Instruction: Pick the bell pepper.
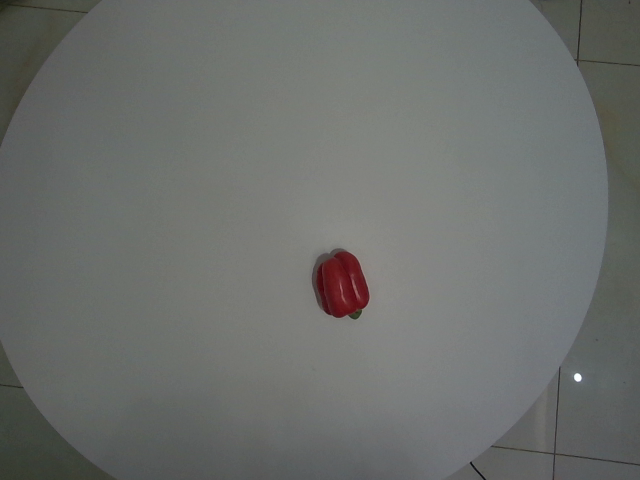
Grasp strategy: vertical